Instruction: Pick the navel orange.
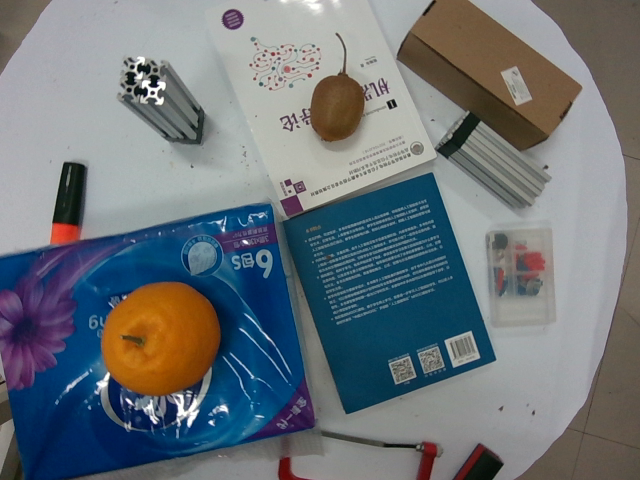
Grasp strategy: vertical